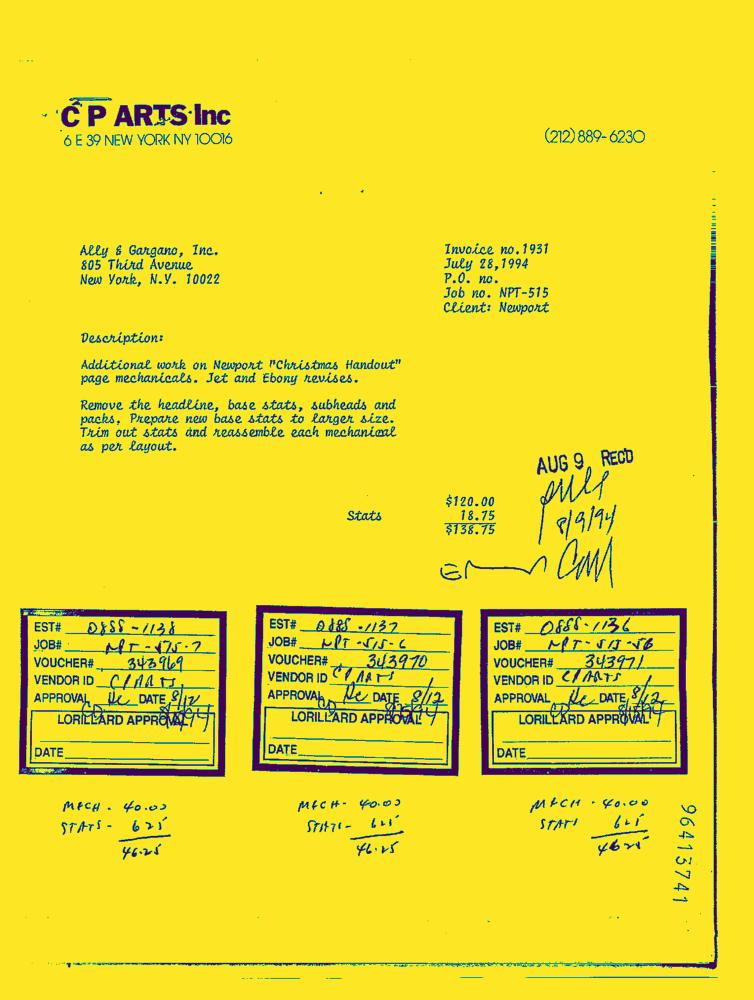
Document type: Invoice-Doc